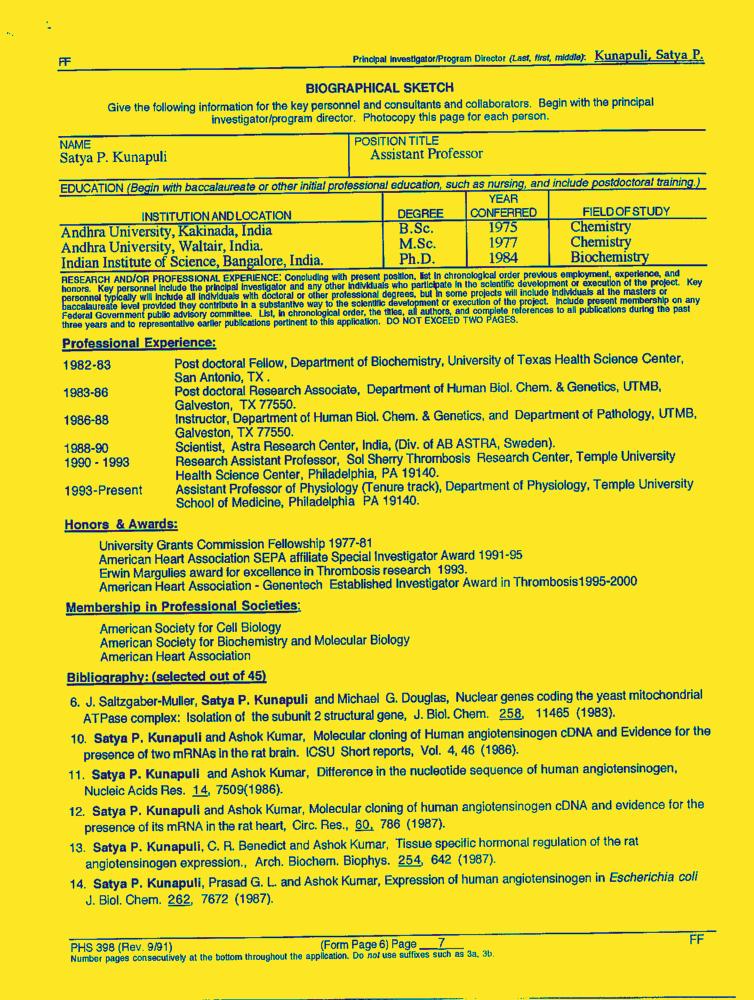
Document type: Resume-Doc